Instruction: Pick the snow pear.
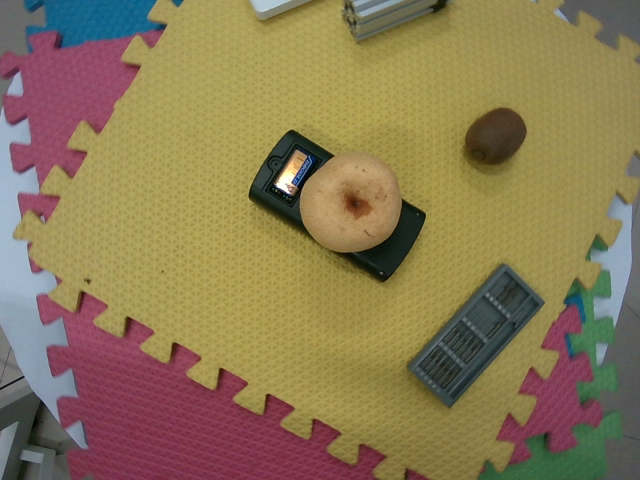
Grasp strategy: vertical